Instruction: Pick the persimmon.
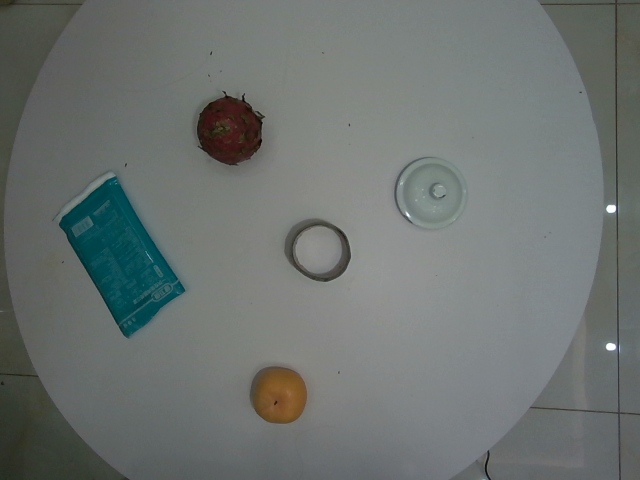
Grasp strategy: vertical